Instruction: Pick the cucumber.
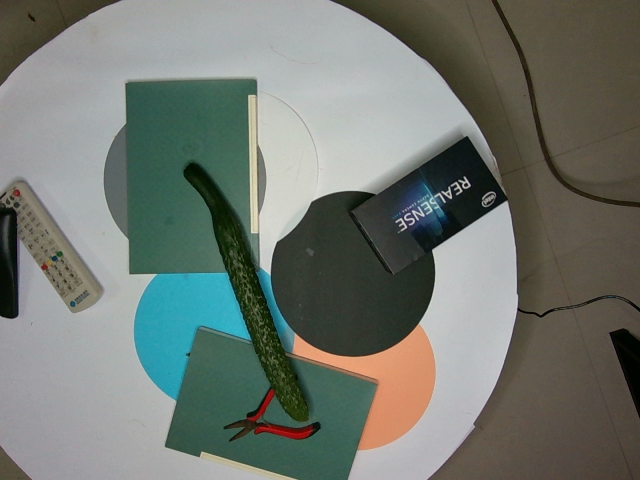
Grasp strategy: vertical